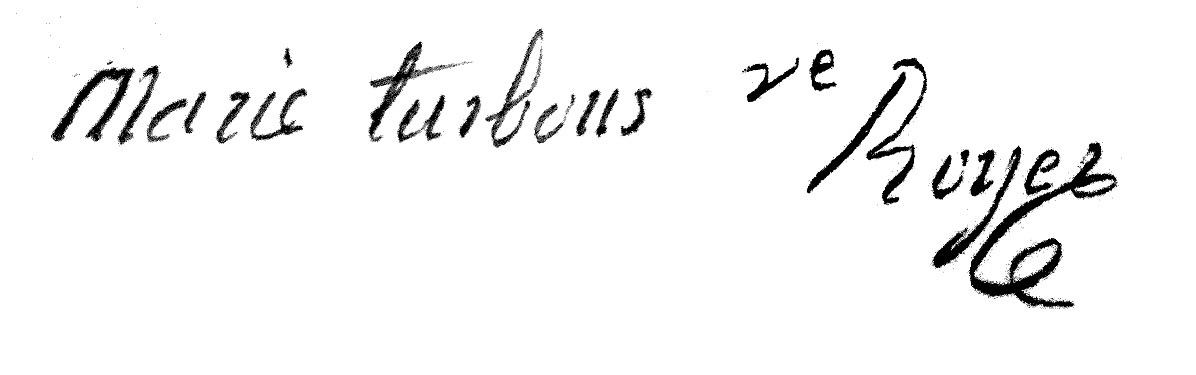
Signature of: marie turbous